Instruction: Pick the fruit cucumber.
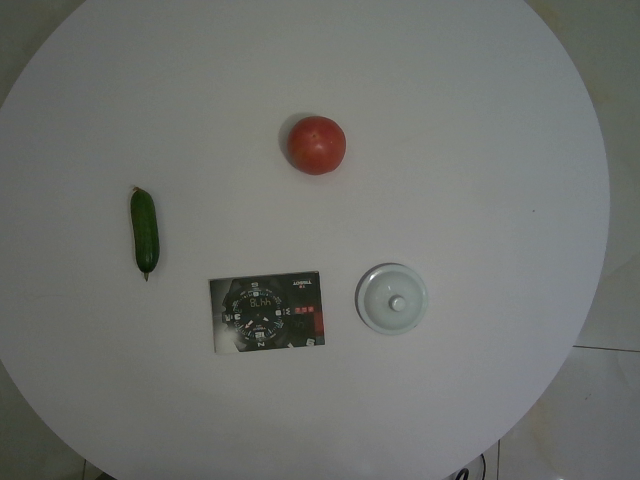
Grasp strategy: vertical